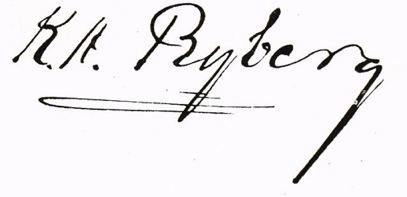
Signature of: karl artur ryberg